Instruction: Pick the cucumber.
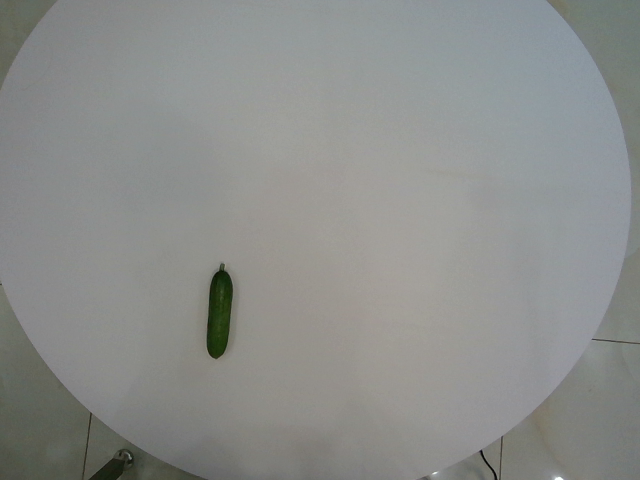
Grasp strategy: vertical